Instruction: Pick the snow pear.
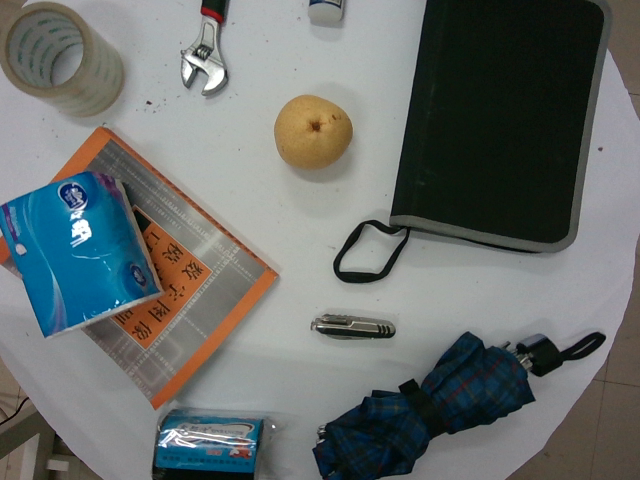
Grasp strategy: vertical